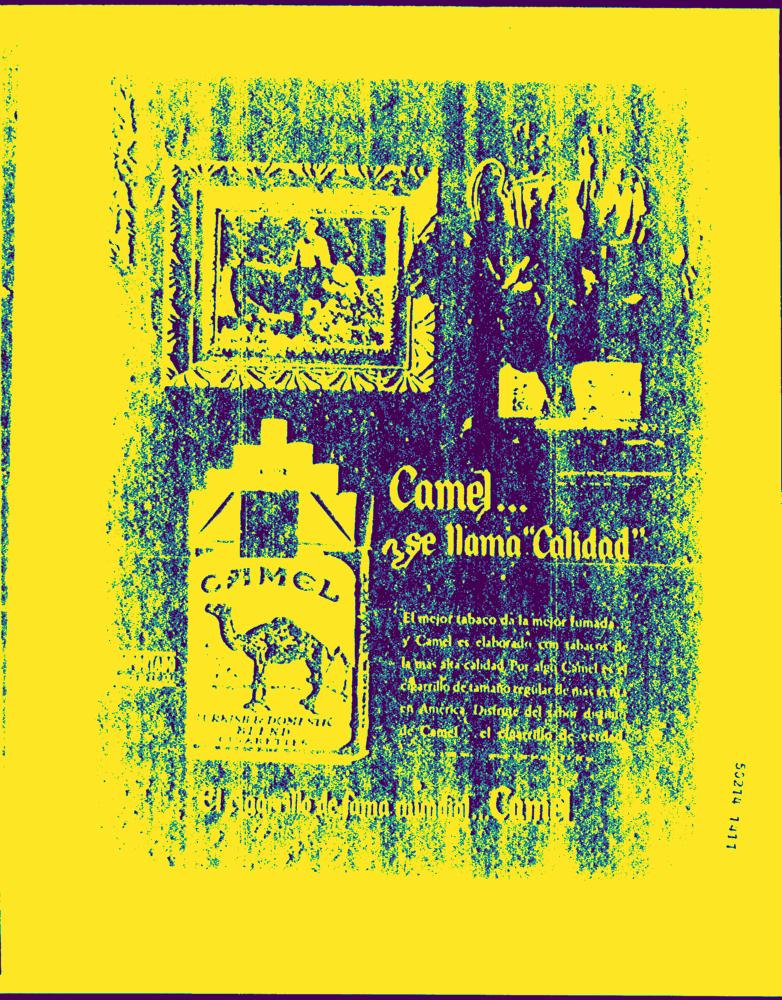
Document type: AD